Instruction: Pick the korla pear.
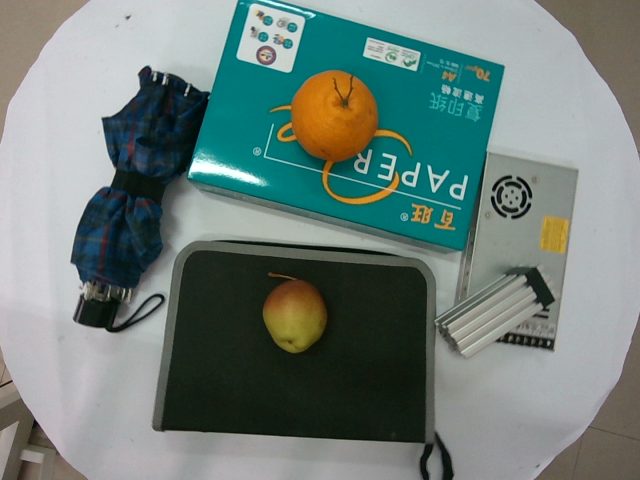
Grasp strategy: vertical